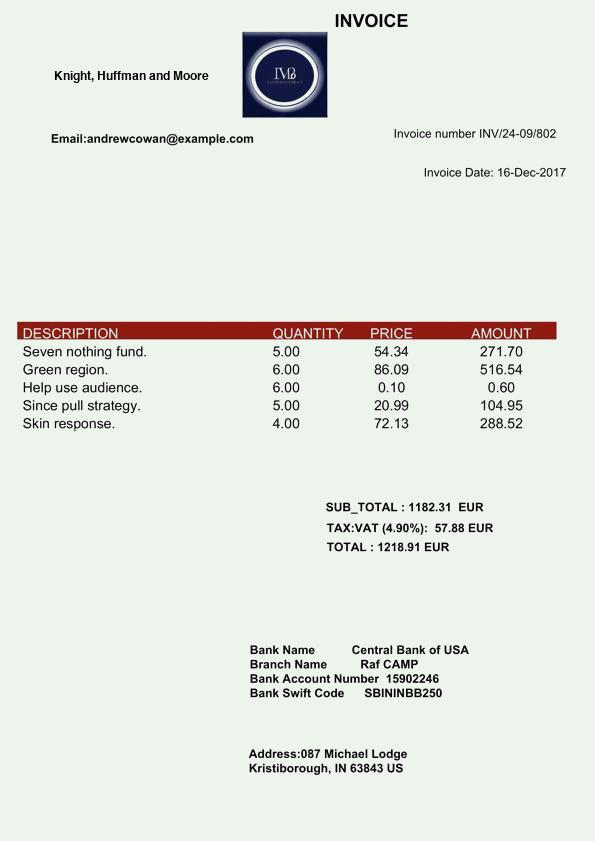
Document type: Invoice